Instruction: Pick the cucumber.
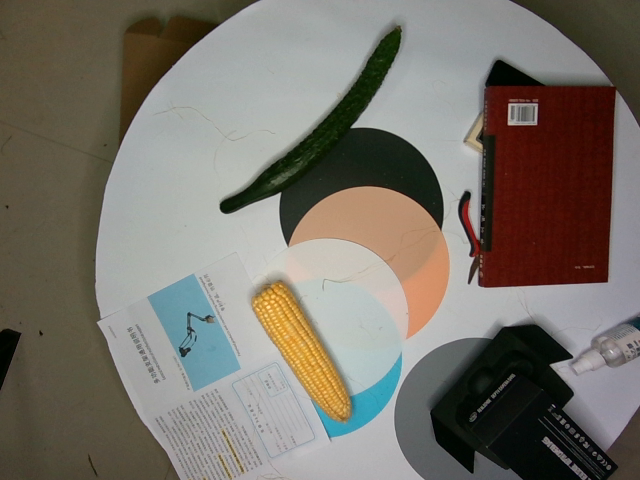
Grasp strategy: vertical